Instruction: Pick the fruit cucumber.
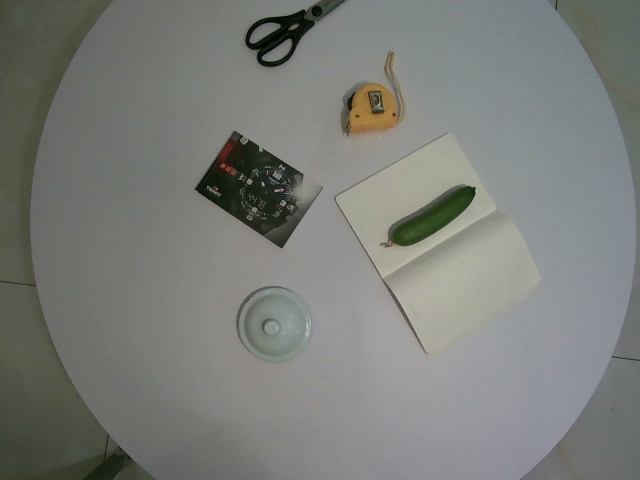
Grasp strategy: vertical